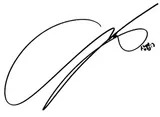
Signature of: choi sang yeop